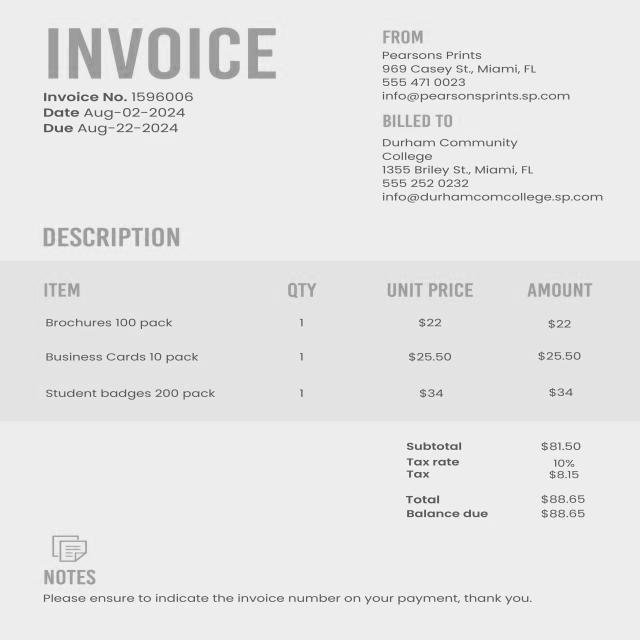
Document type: Invoice